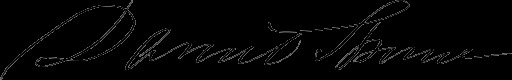
Signature of: daniel spencer